Question: Can you provide the account number mentioned in the document?
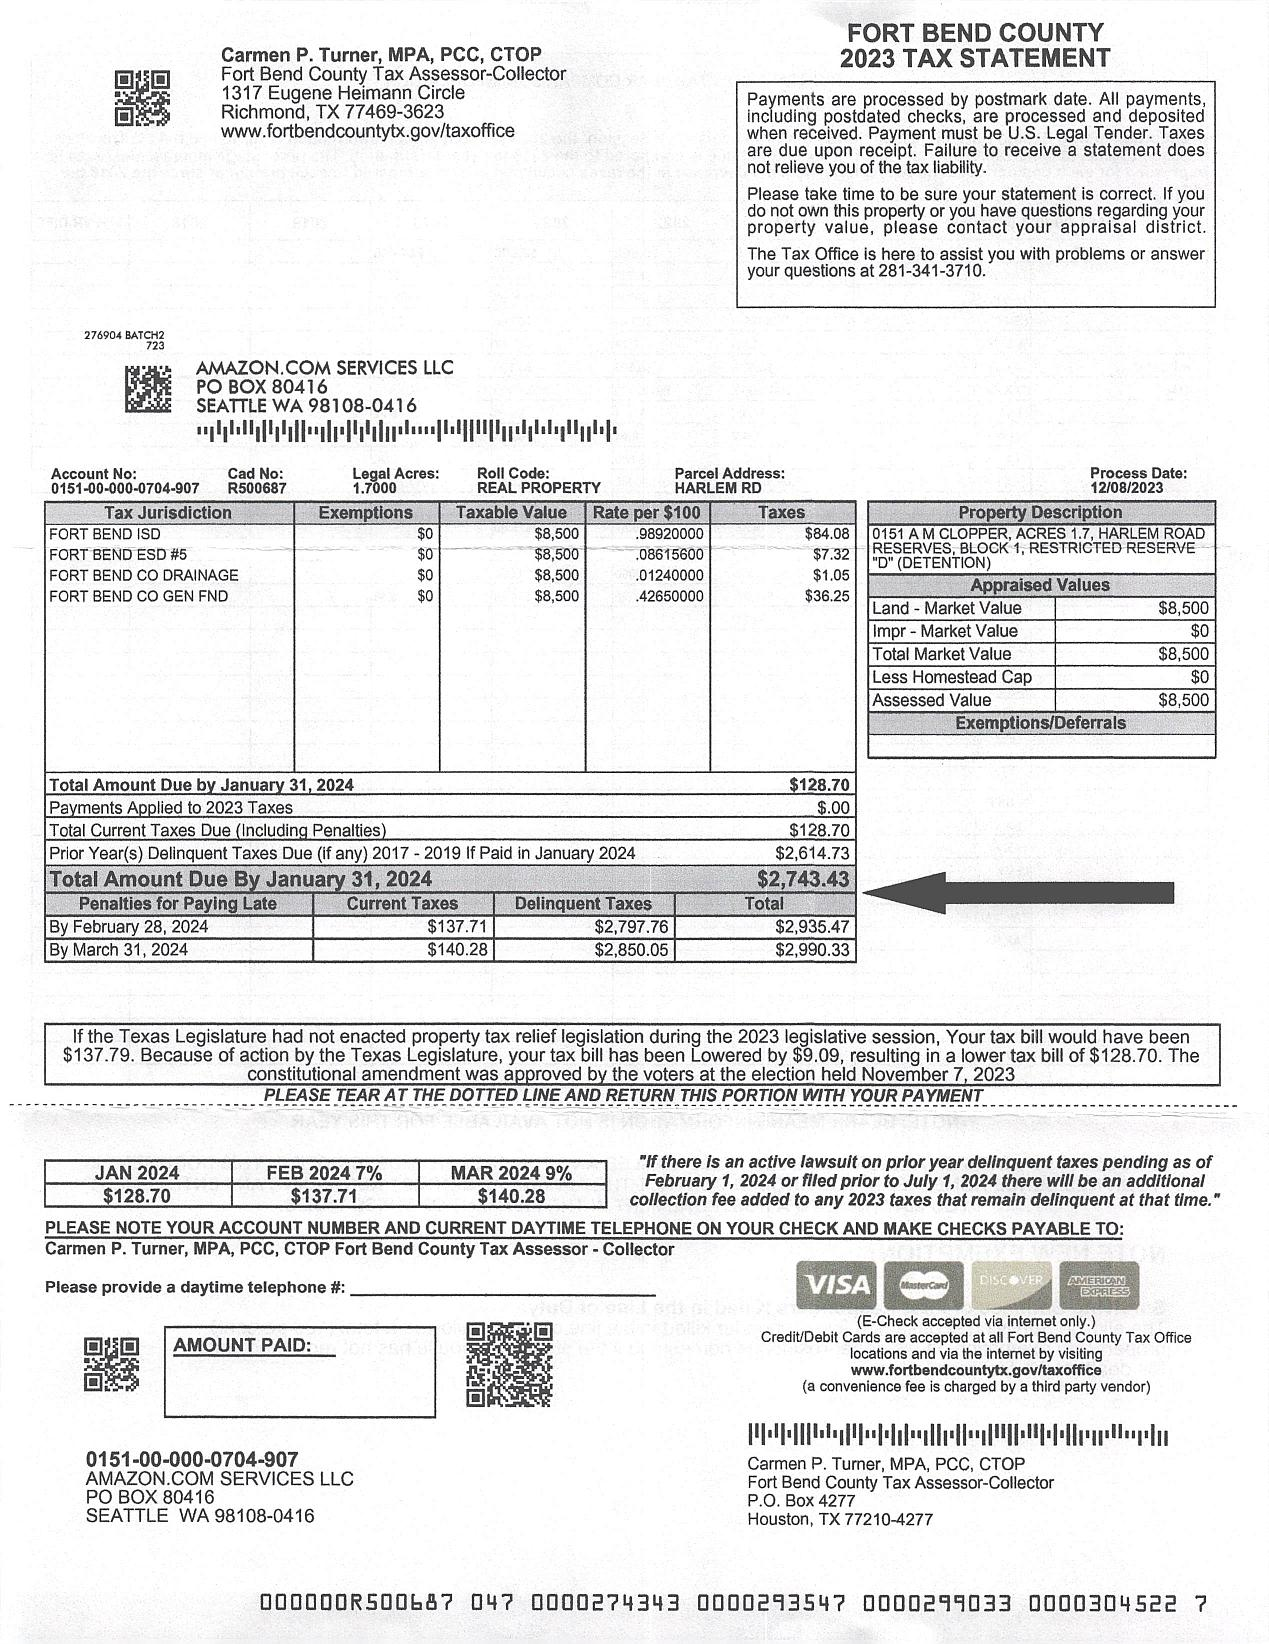
Answer: "0151-00-000-0704-907"